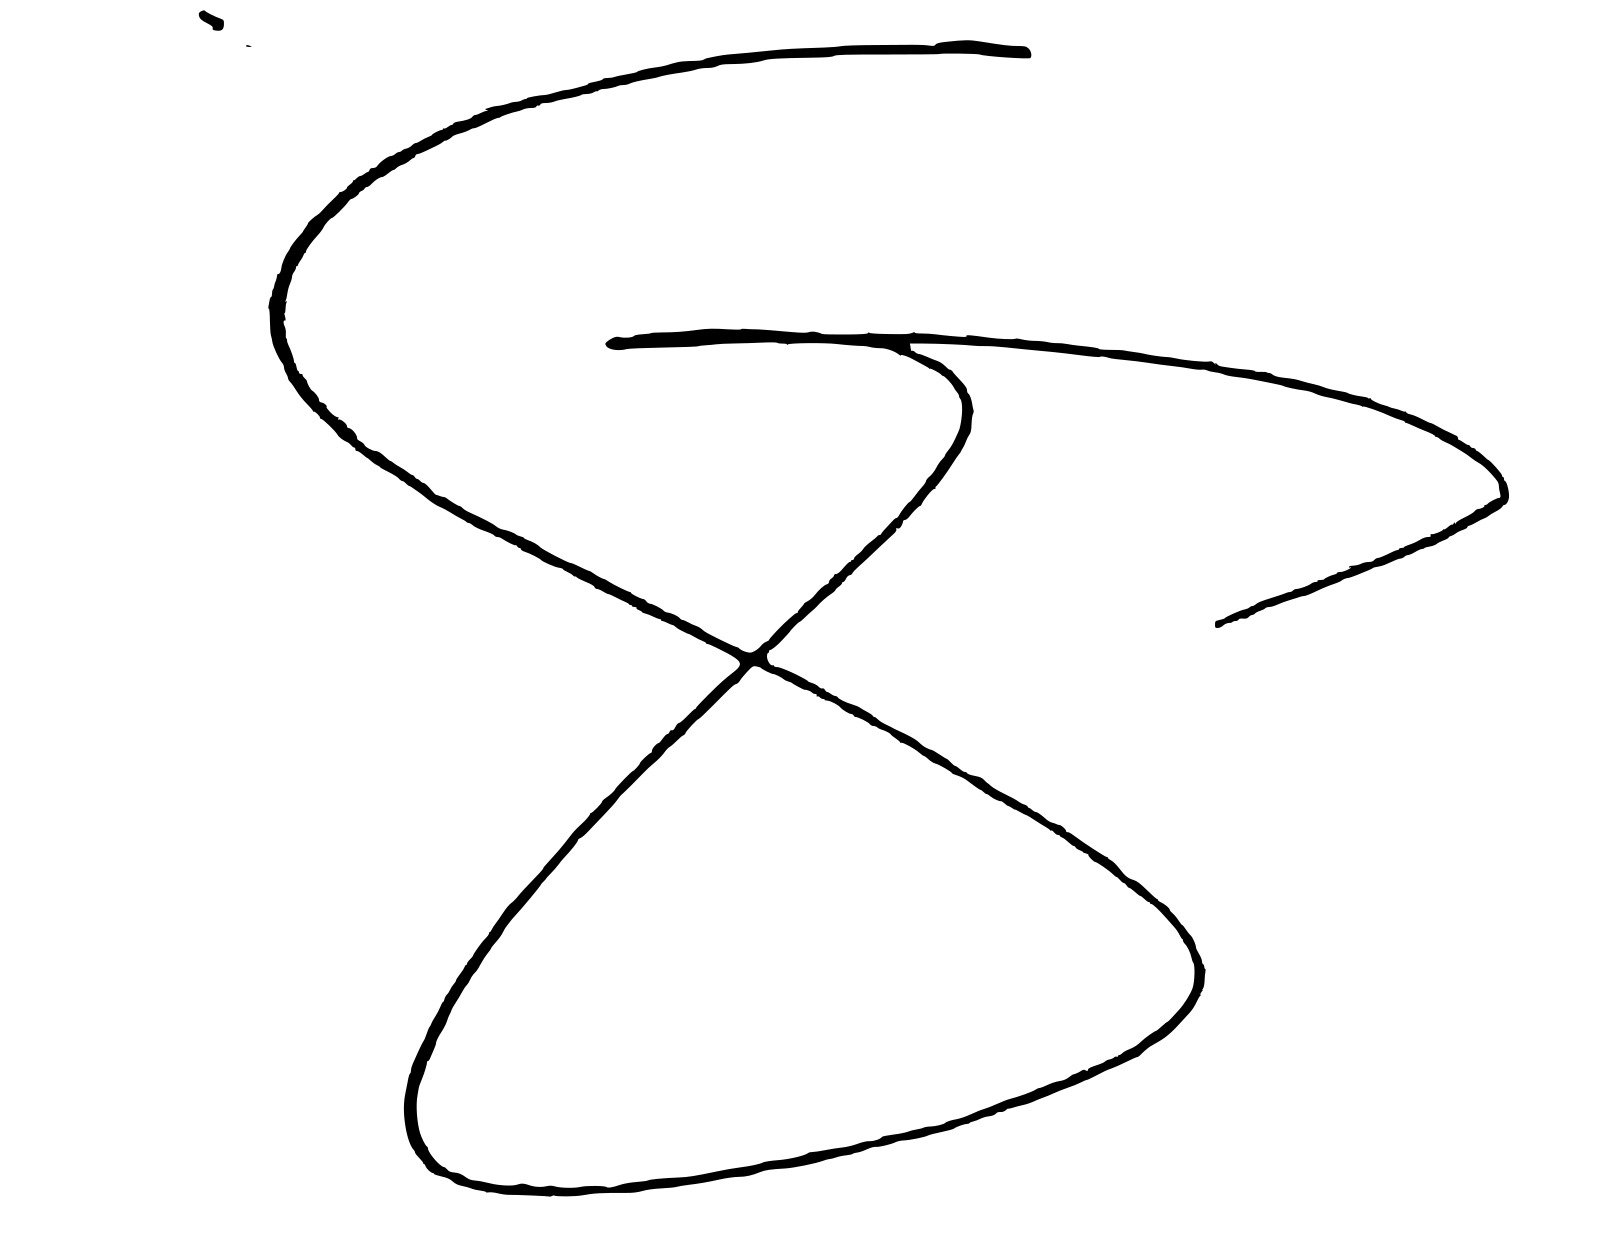
Signature of: alfonso portillo